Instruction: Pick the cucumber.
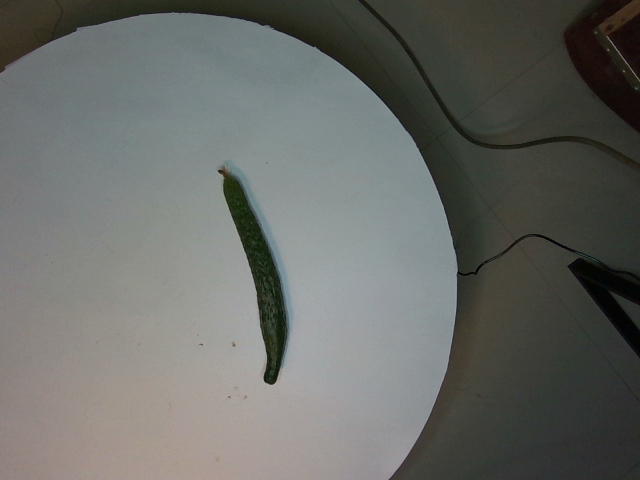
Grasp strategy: vertical